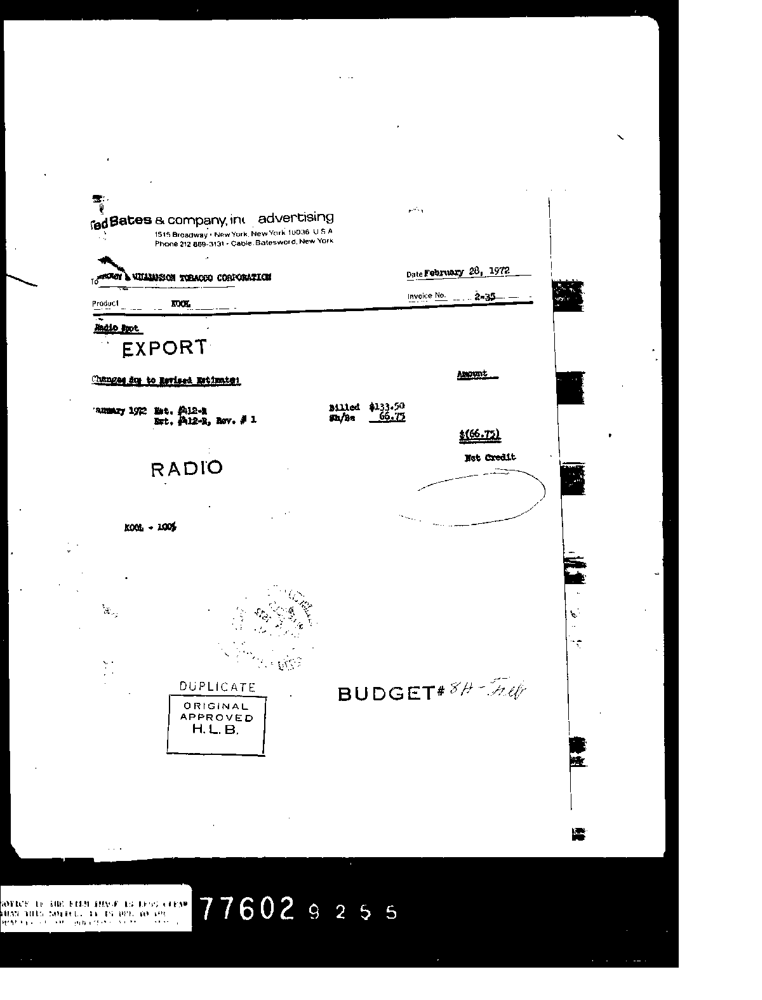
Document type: Invoice